Question: What jurisdiction, city, or county is the document associated with?
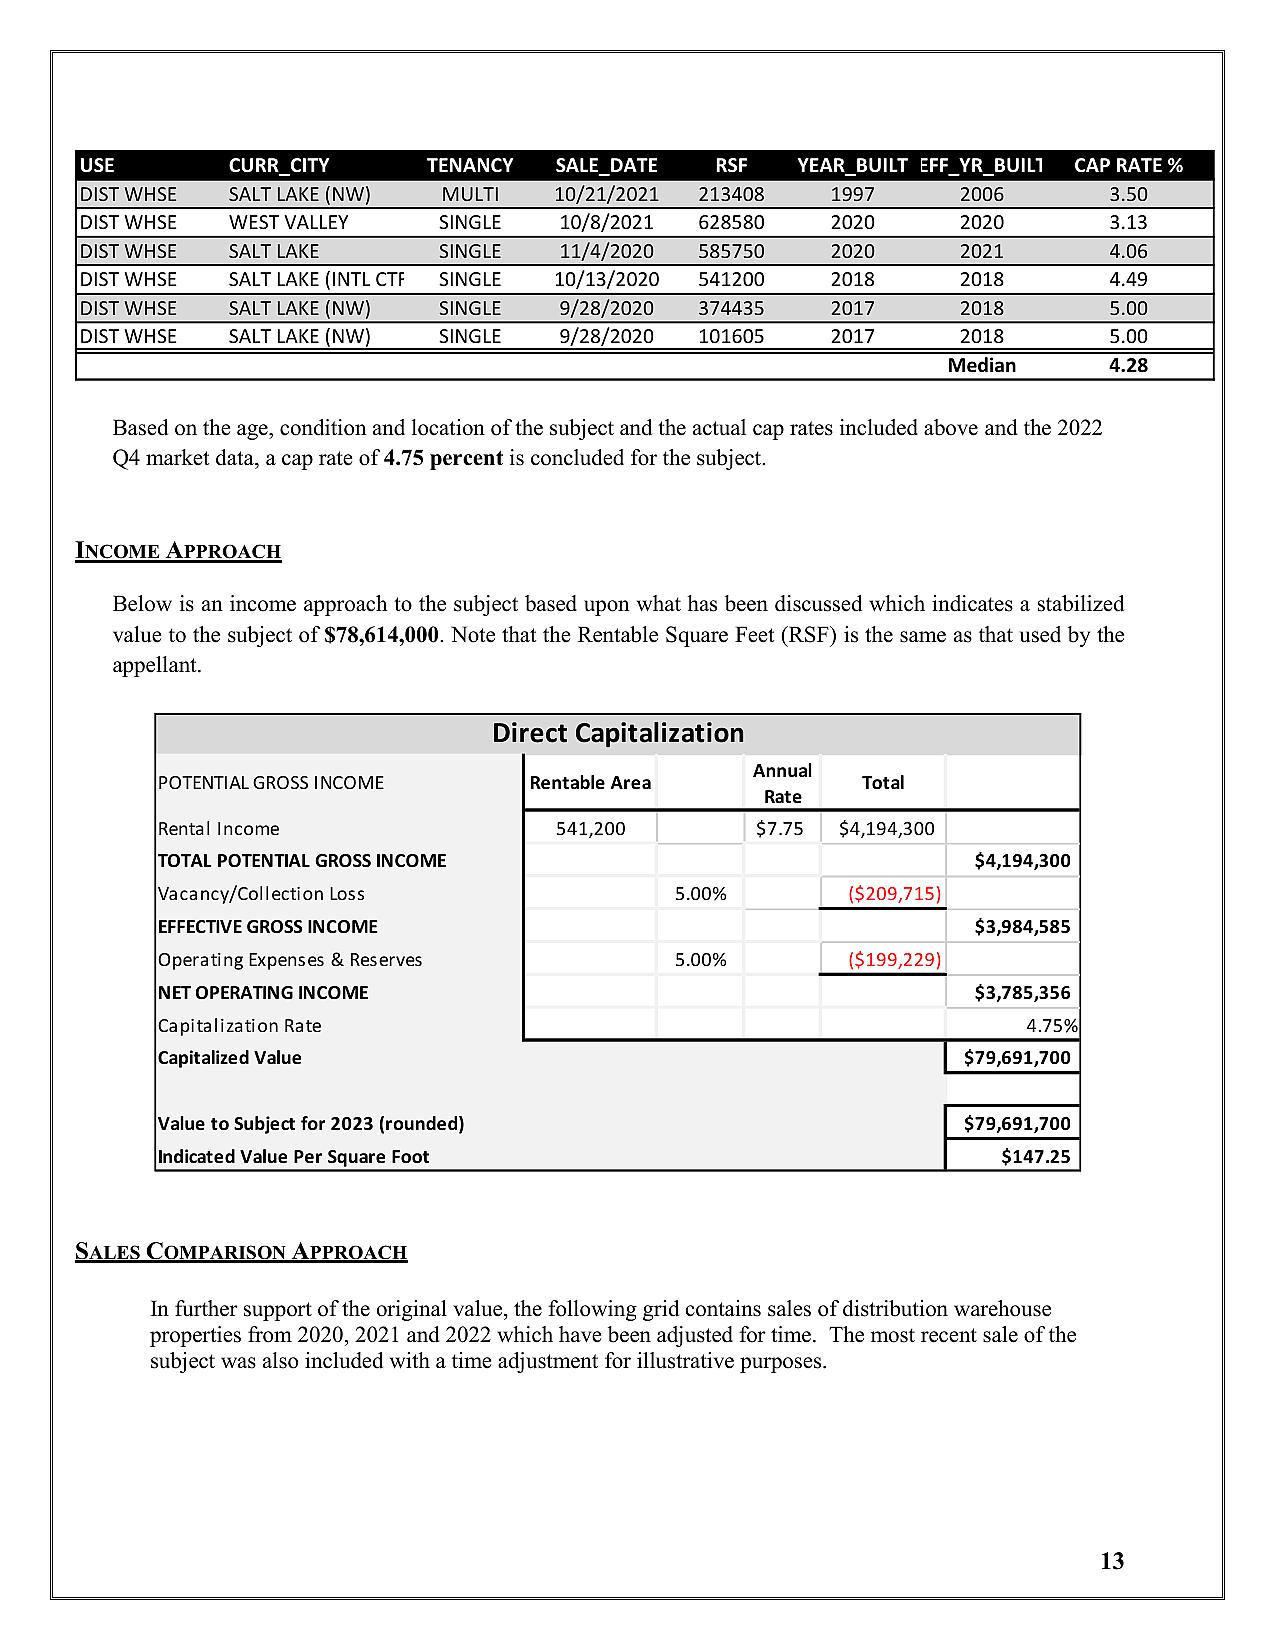
Answer: "SALT LAKE (NW)"